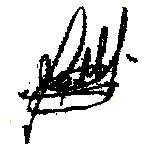
Signature of: miguel angel martin